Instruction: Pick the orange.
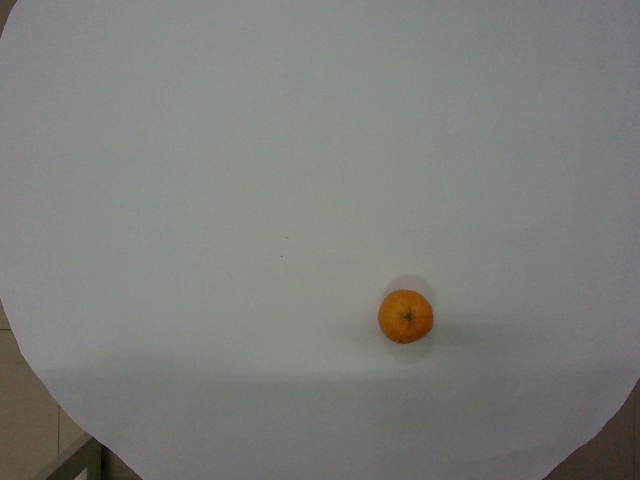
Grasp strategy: vertical